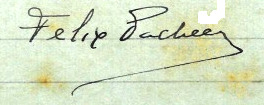
Signature of: félix pacheco